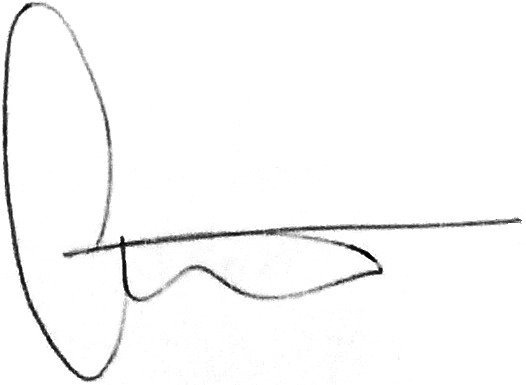
Signature of: mykola alioshkin